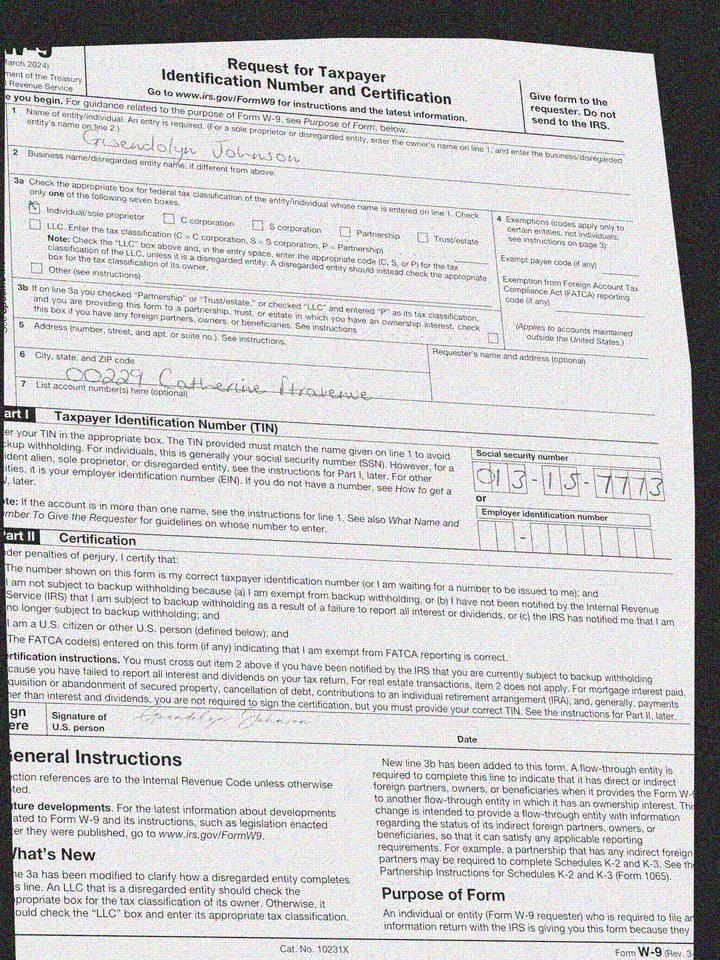
adr1: 00229 Catherine Stravenue
cbx: yes
ssn: 013157773
enm: Gwendolyn Johnson